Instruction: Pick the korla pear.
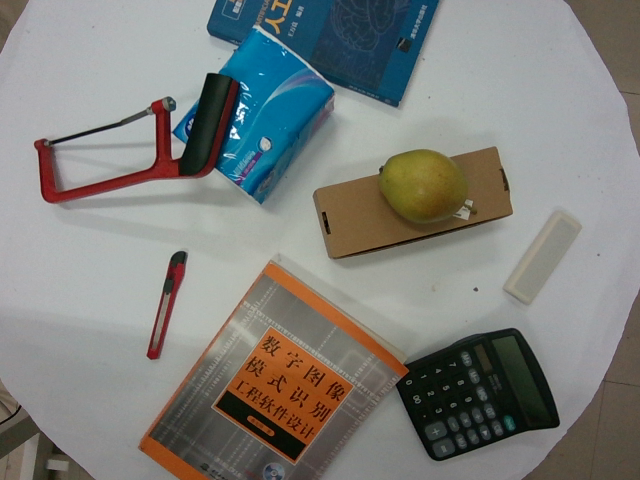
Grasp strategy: vertical